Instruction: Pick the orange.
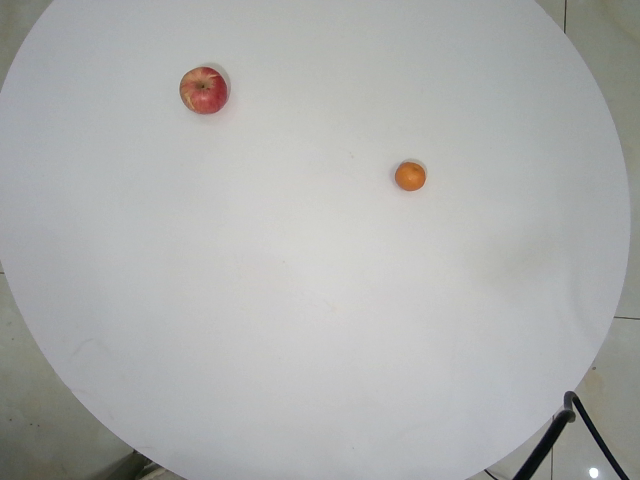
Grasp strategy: vertical